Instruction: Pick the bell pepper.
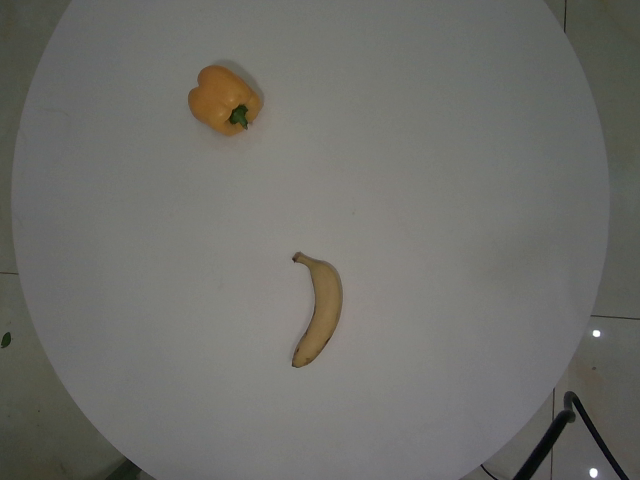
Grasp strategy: vertical